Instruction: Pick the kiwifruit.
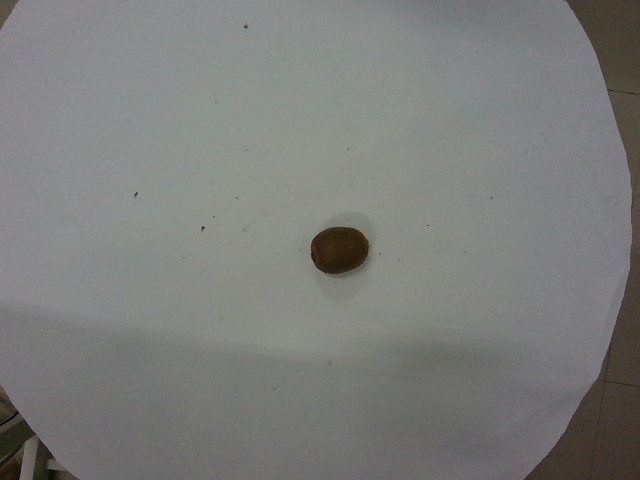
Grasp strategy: vertical